Question: What might the diagnosis be?
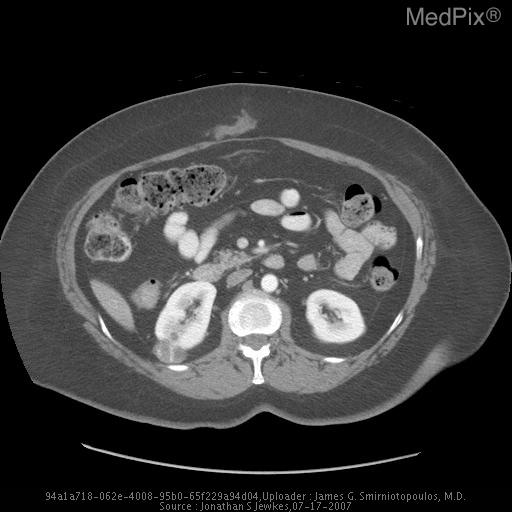
Answer: The possible diagnosis includes •  Renal cell carcinoma
•  Benign complex cyst
•  Oncocytoma (usually solid)
•  Abscess
•  Multilocular Cystic Nephroma (MLCN).